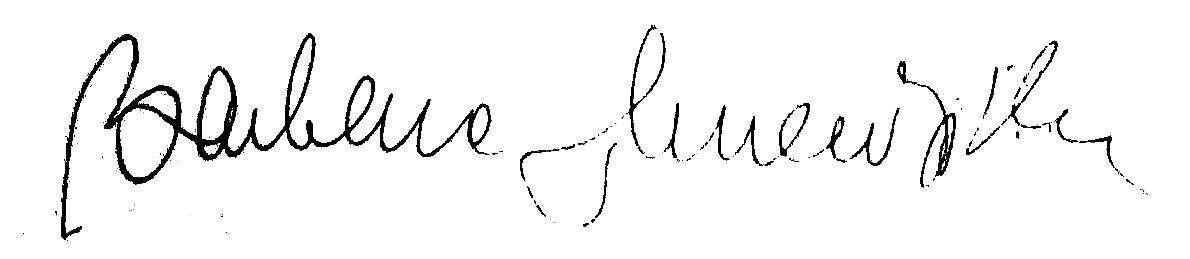
Signature of: barbara wrzesińska